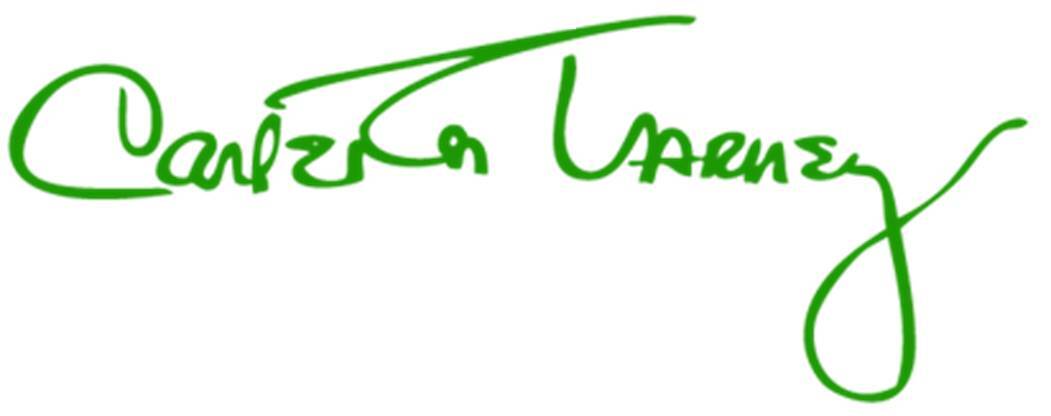
Signature of: carleton varney